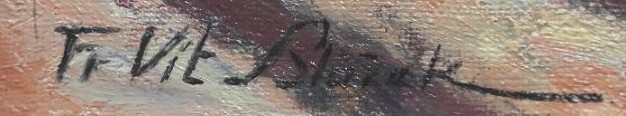
Signature of: františek vít blažek